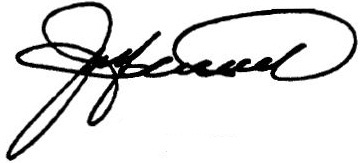
Signature of: jay hammond